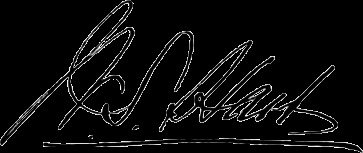
Signature of: william s hart